Question: What is the name of the tenant mentioned in the document?
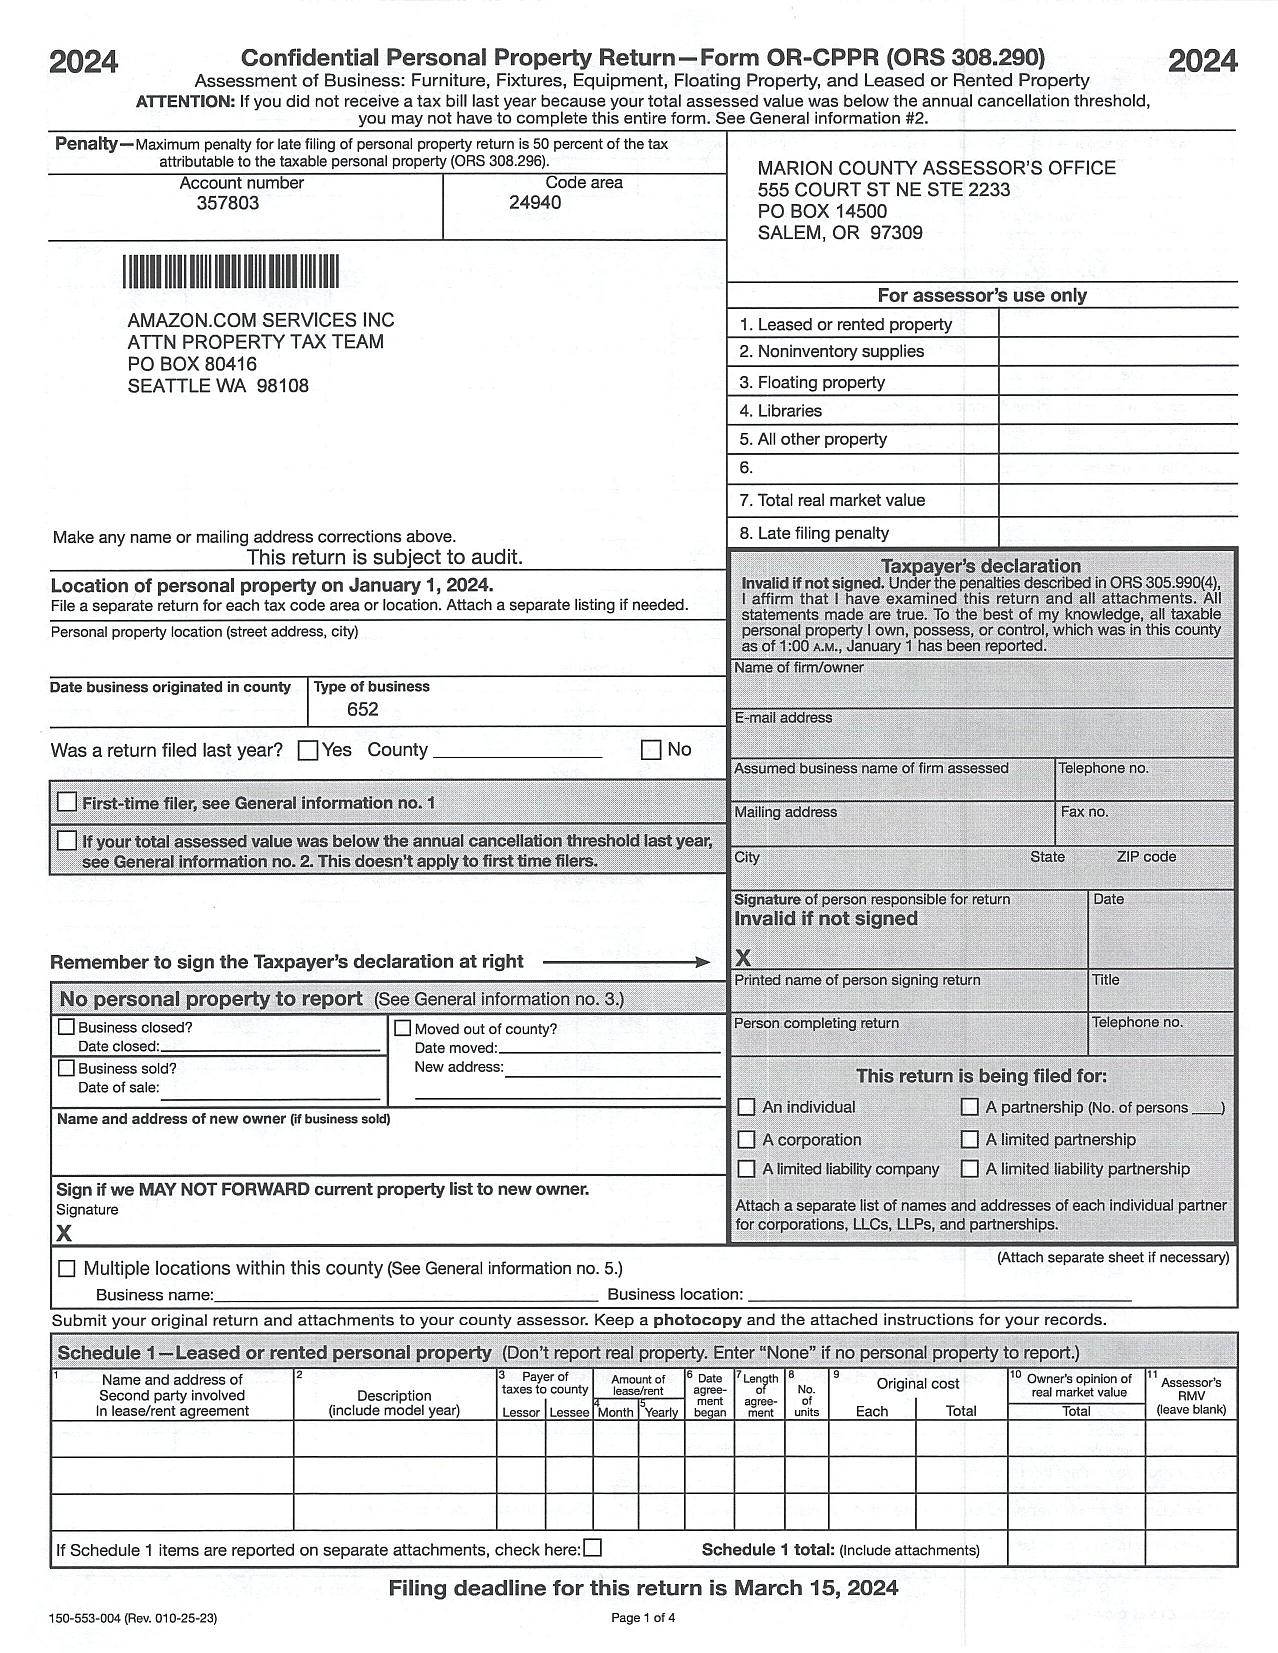
Answer: "AMAZON.COM SERVICES INC"